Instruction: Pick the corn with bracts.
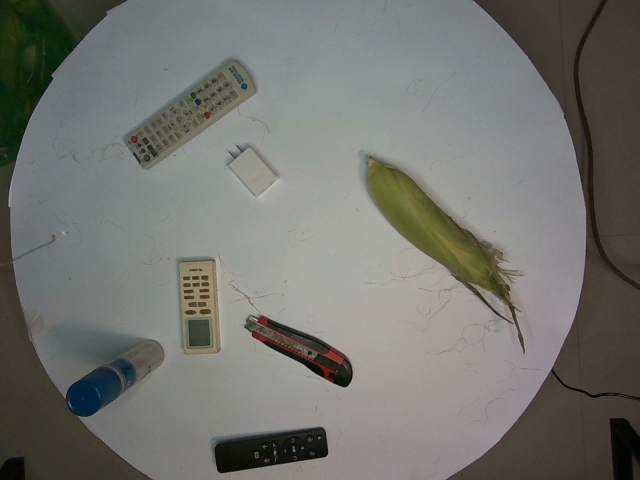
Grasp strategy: vertical